Question: What tax district, tax-rate area, or tax area code is specified in the document?
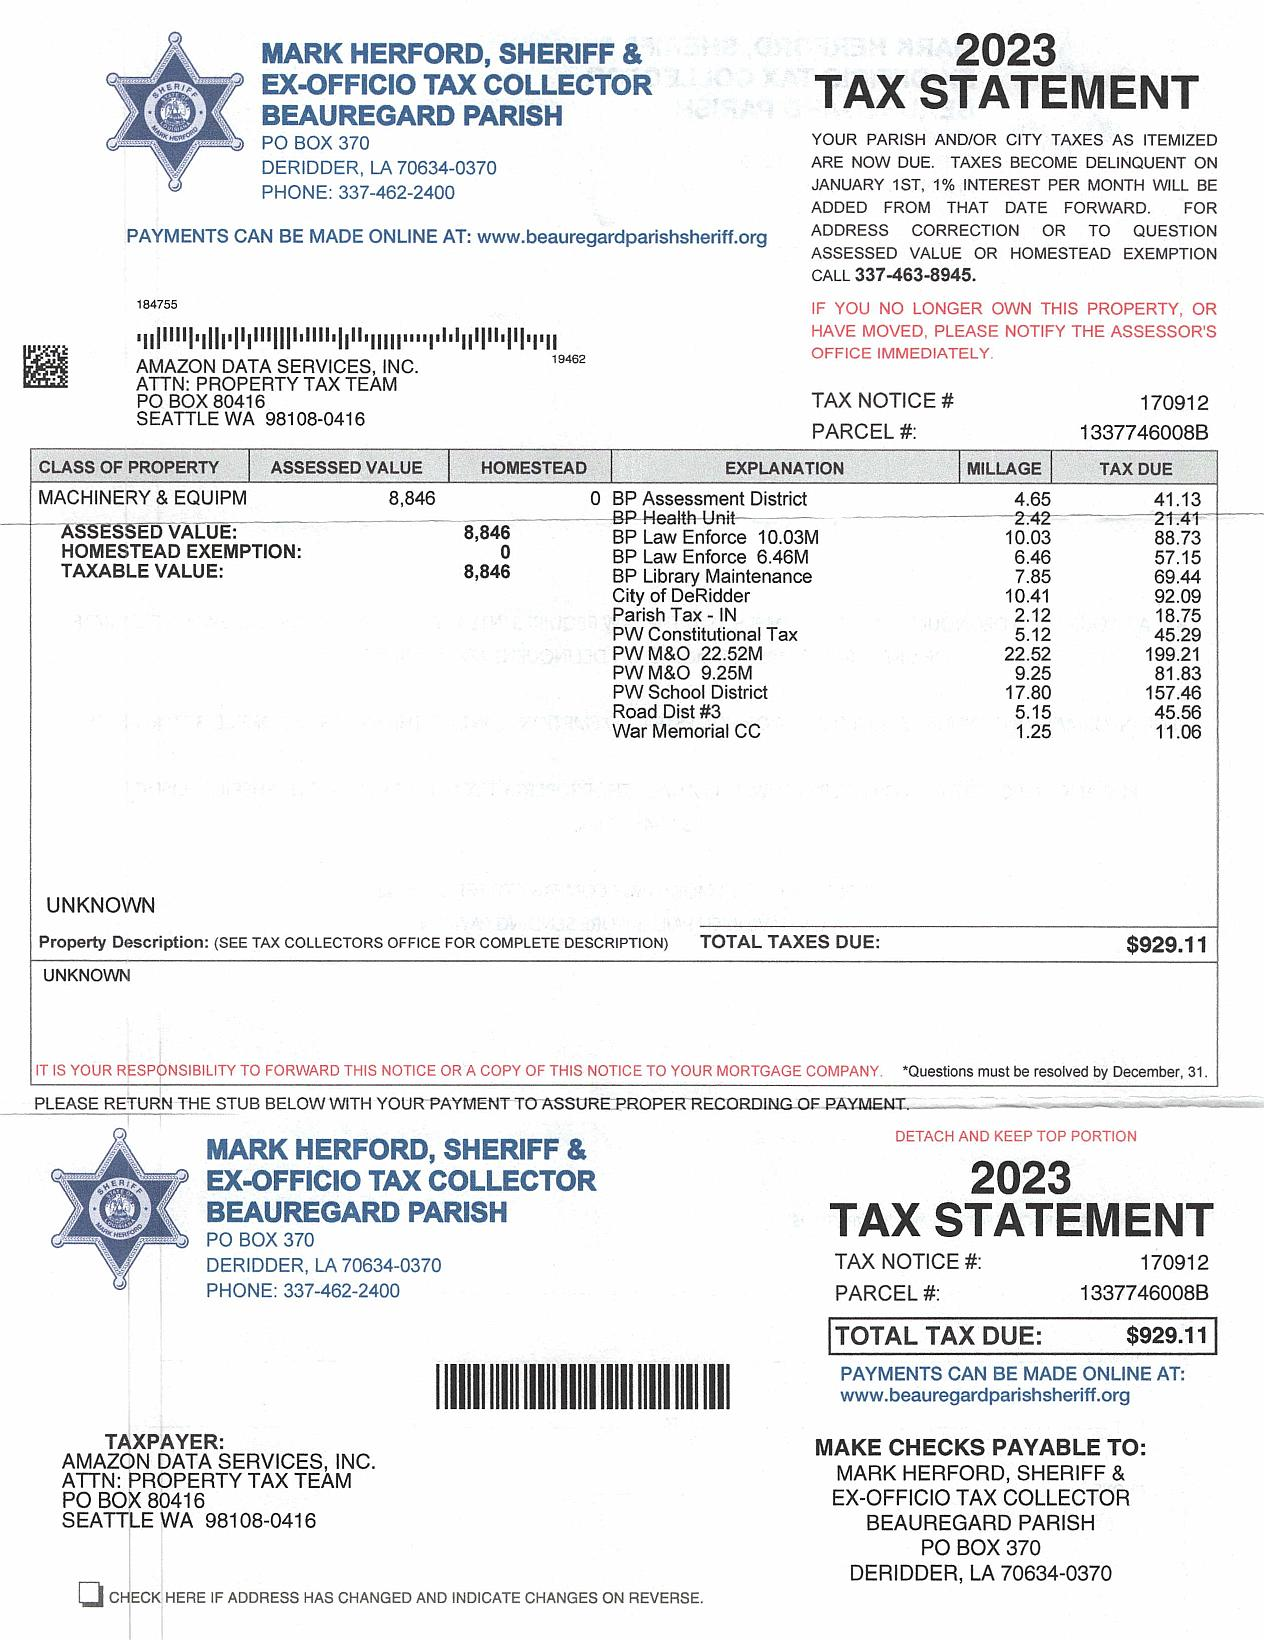
Answer: "BP Assessment District, BP Health Unit, BP Law Enforce 10.03M, BP Law Enforce 6.46M, BP Library Maintenance, City of DeRidder, Parish Tax - IN, PW Constitutional Tax, PW M&O  22.52M, PW M&O  9.25M, PW School District, Road Dist #3, War Memorial CC"